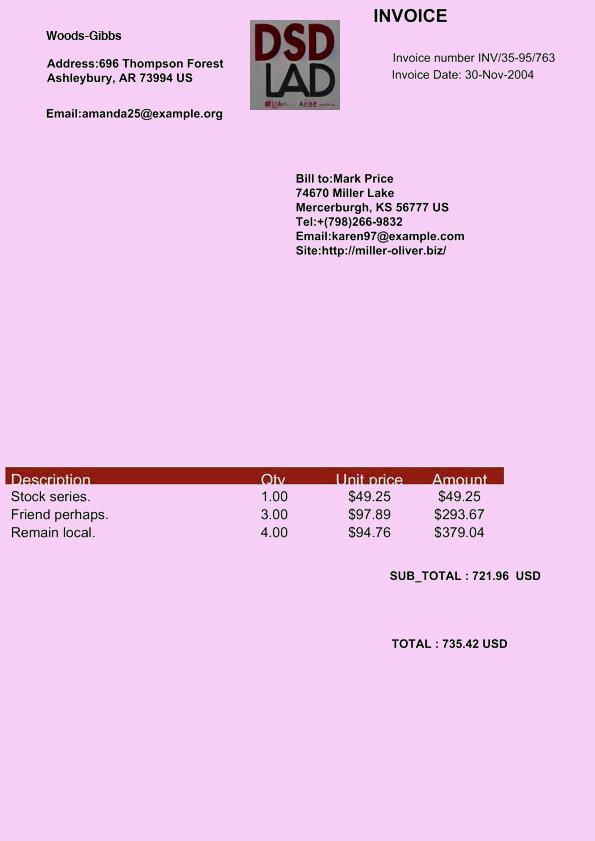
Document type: Invoice